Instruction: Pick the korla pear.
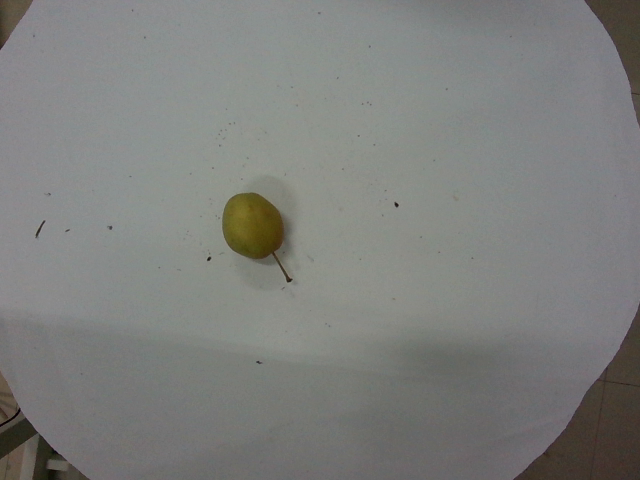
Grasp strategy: vertical